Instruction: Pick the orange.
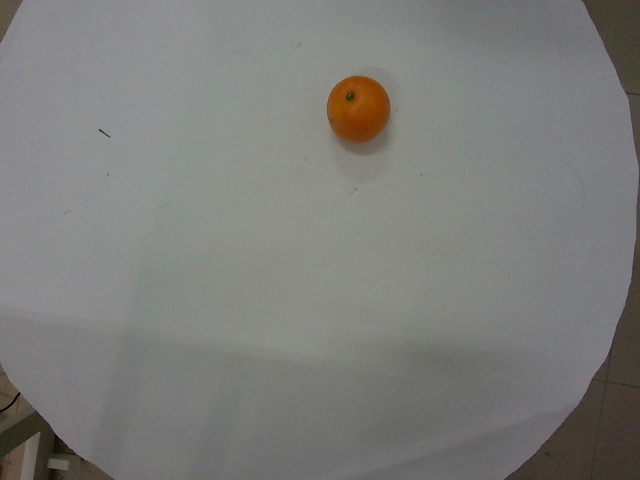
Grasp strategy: vertical